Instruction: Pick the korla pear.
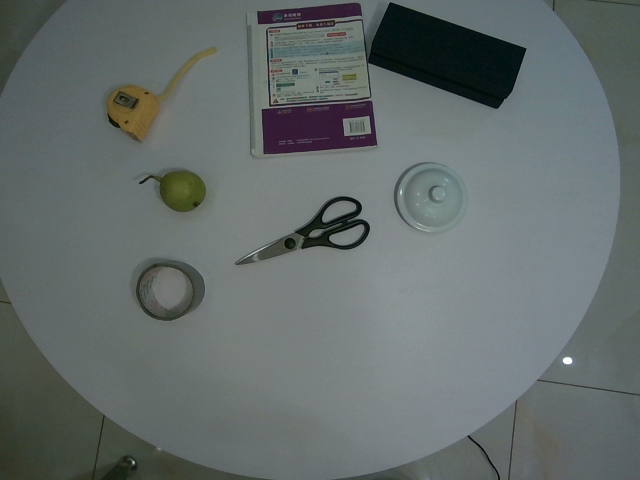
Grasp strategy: vertical